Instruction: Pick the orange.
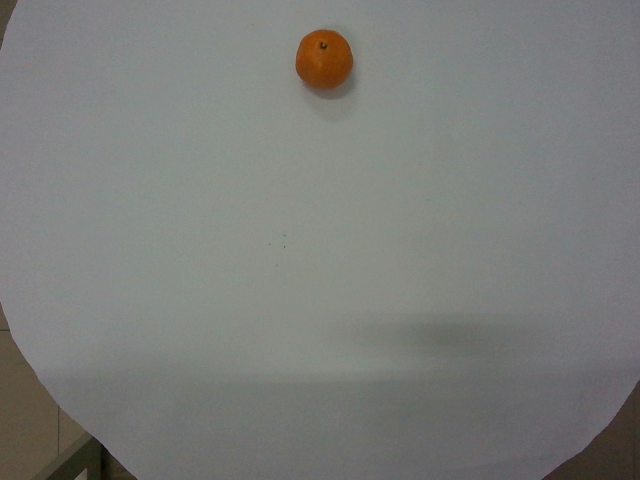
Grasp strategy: vertical